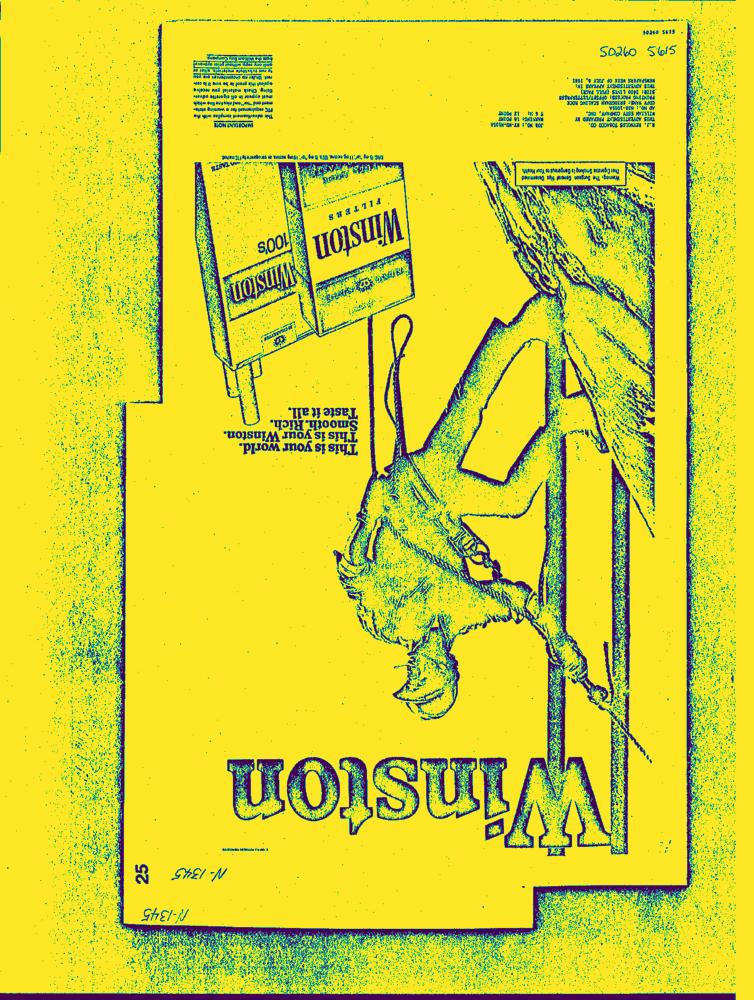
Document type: AD